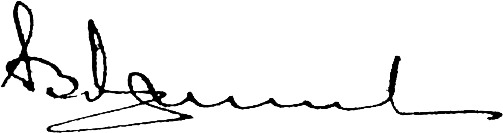
Signature of: q28359533